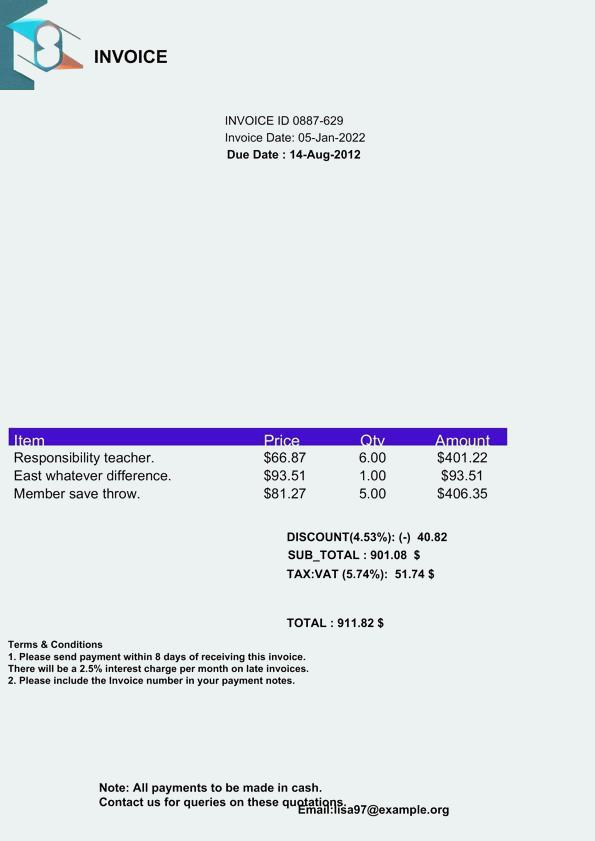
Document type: Invoice